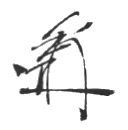
Signature of: kuniaki koiso